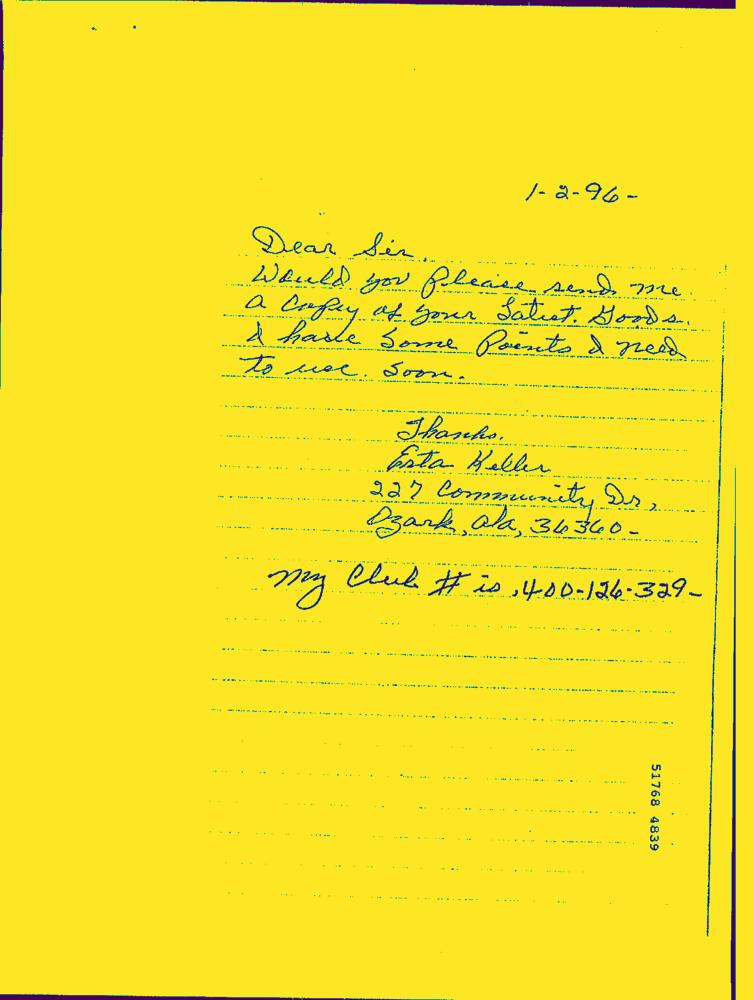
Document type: Hand-Written